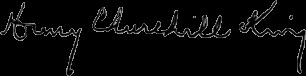
Signature of: henry churchill king